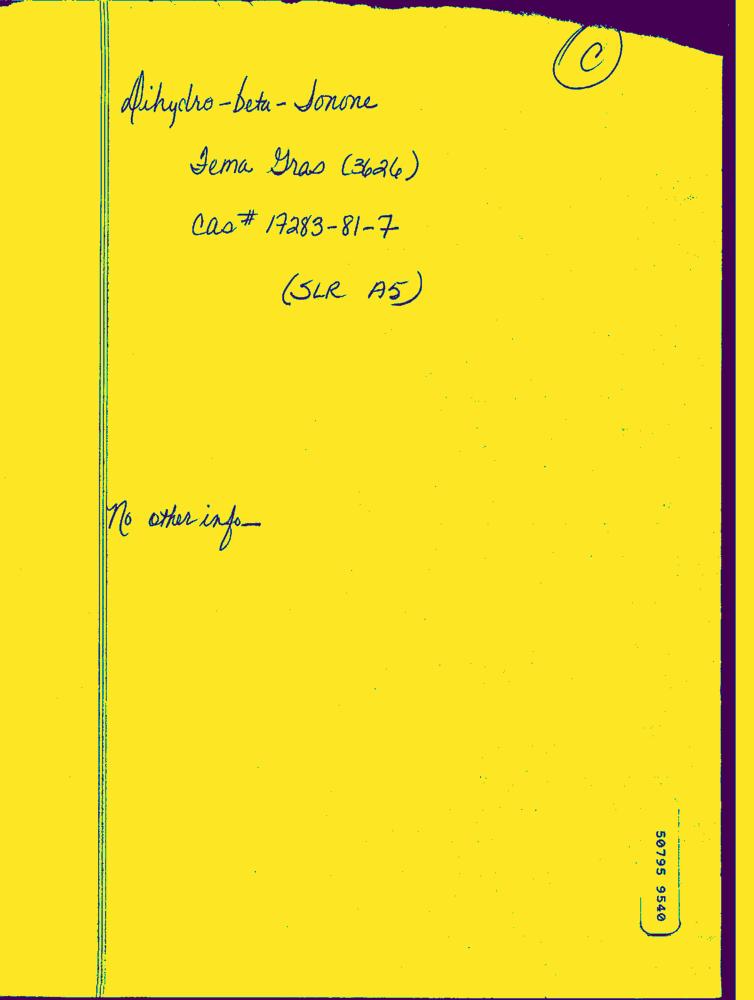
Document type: Hand-Written